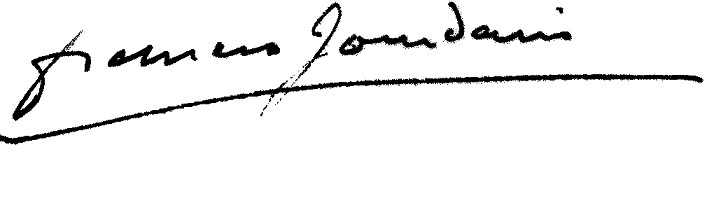
Signature of: francis jourdain